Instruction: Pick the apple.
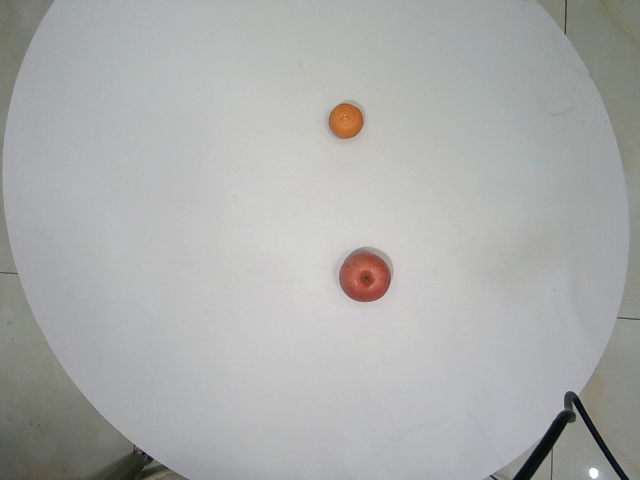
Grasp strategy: vertical